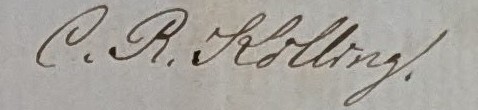
Signature of: q55853813